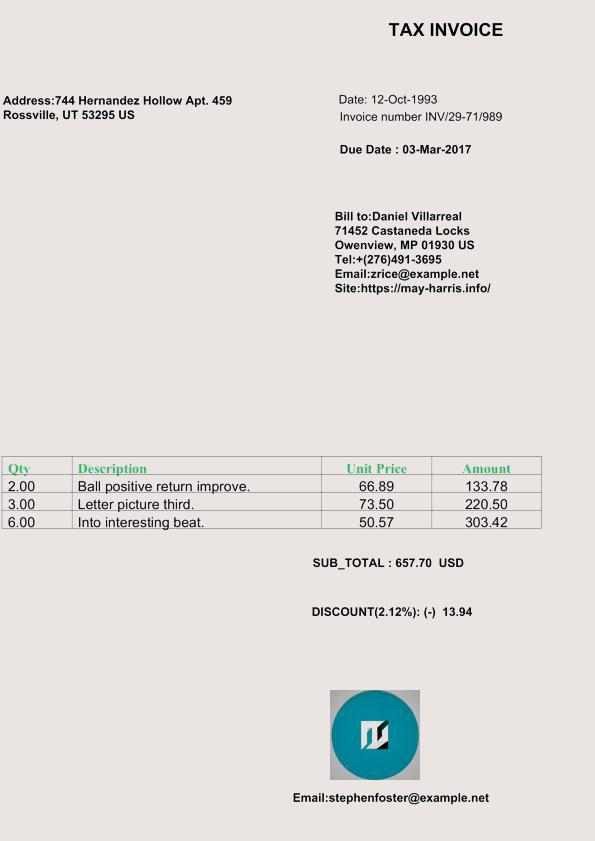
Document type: Invoice